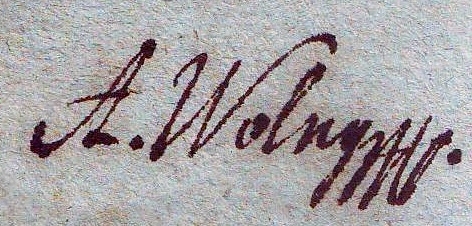
Signature of: andreas raphael wolny